Question: What appears to be the issue?
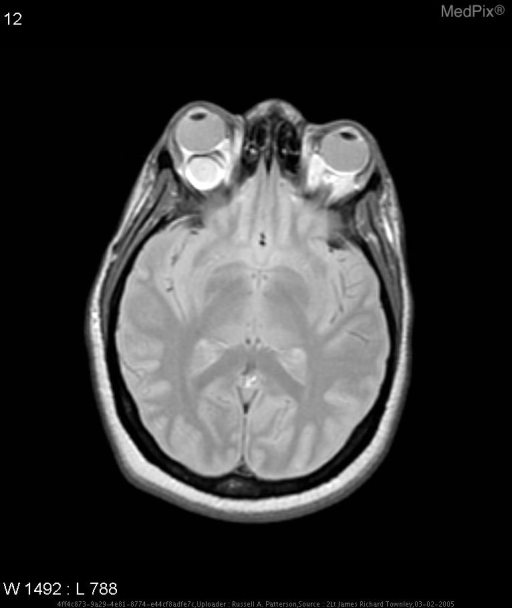
Answer: The findings suggest A well-circumscribed mass of heterogeneous attenuation (soft tissue attenuation as well as bone attenuation) is present within the intraconal region of the right orbit lateral to the optic nerve. This lesion has the following dimensions: 2.1 cm AP by 1.9 cm transverse by 2.1 cm craniocaudal. The surrounding soft tissues, including the extraocular muscles, are within normal limits.  Post-contrast images demonstrate heterogeneous enhancement of this lesion. Exophthalmos is noted with the right globe.. MR Image. The patient might have a history of 41-year-old female bulging eye.